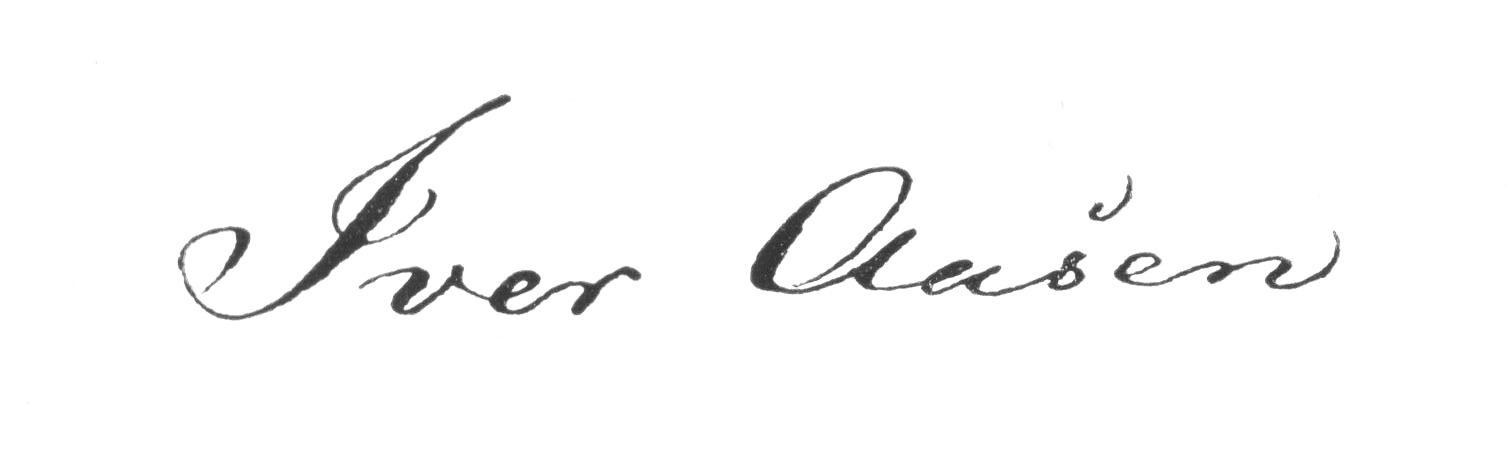
Signature of: ivar andreas aasen